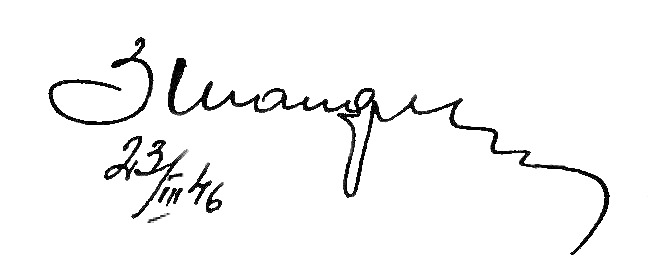
Signature of: zosima shashkov